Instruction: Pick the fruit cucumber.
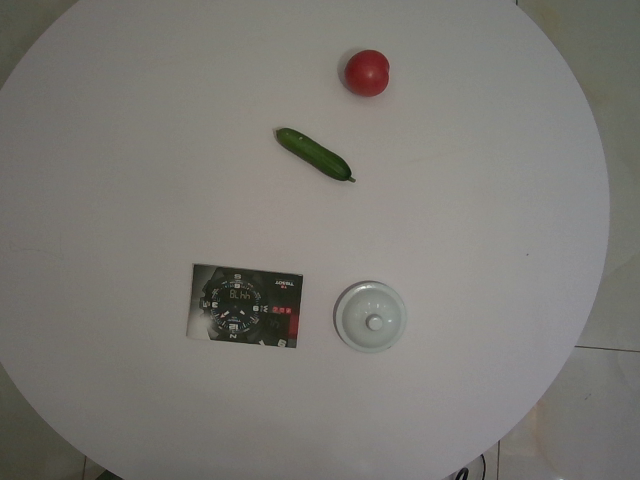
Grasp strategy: vertical